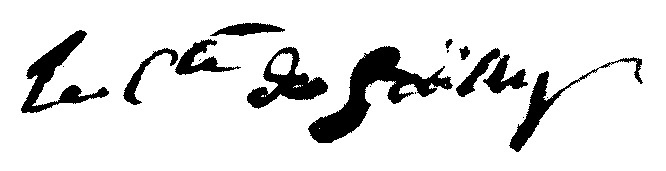
Signature of: pierre louis de failly